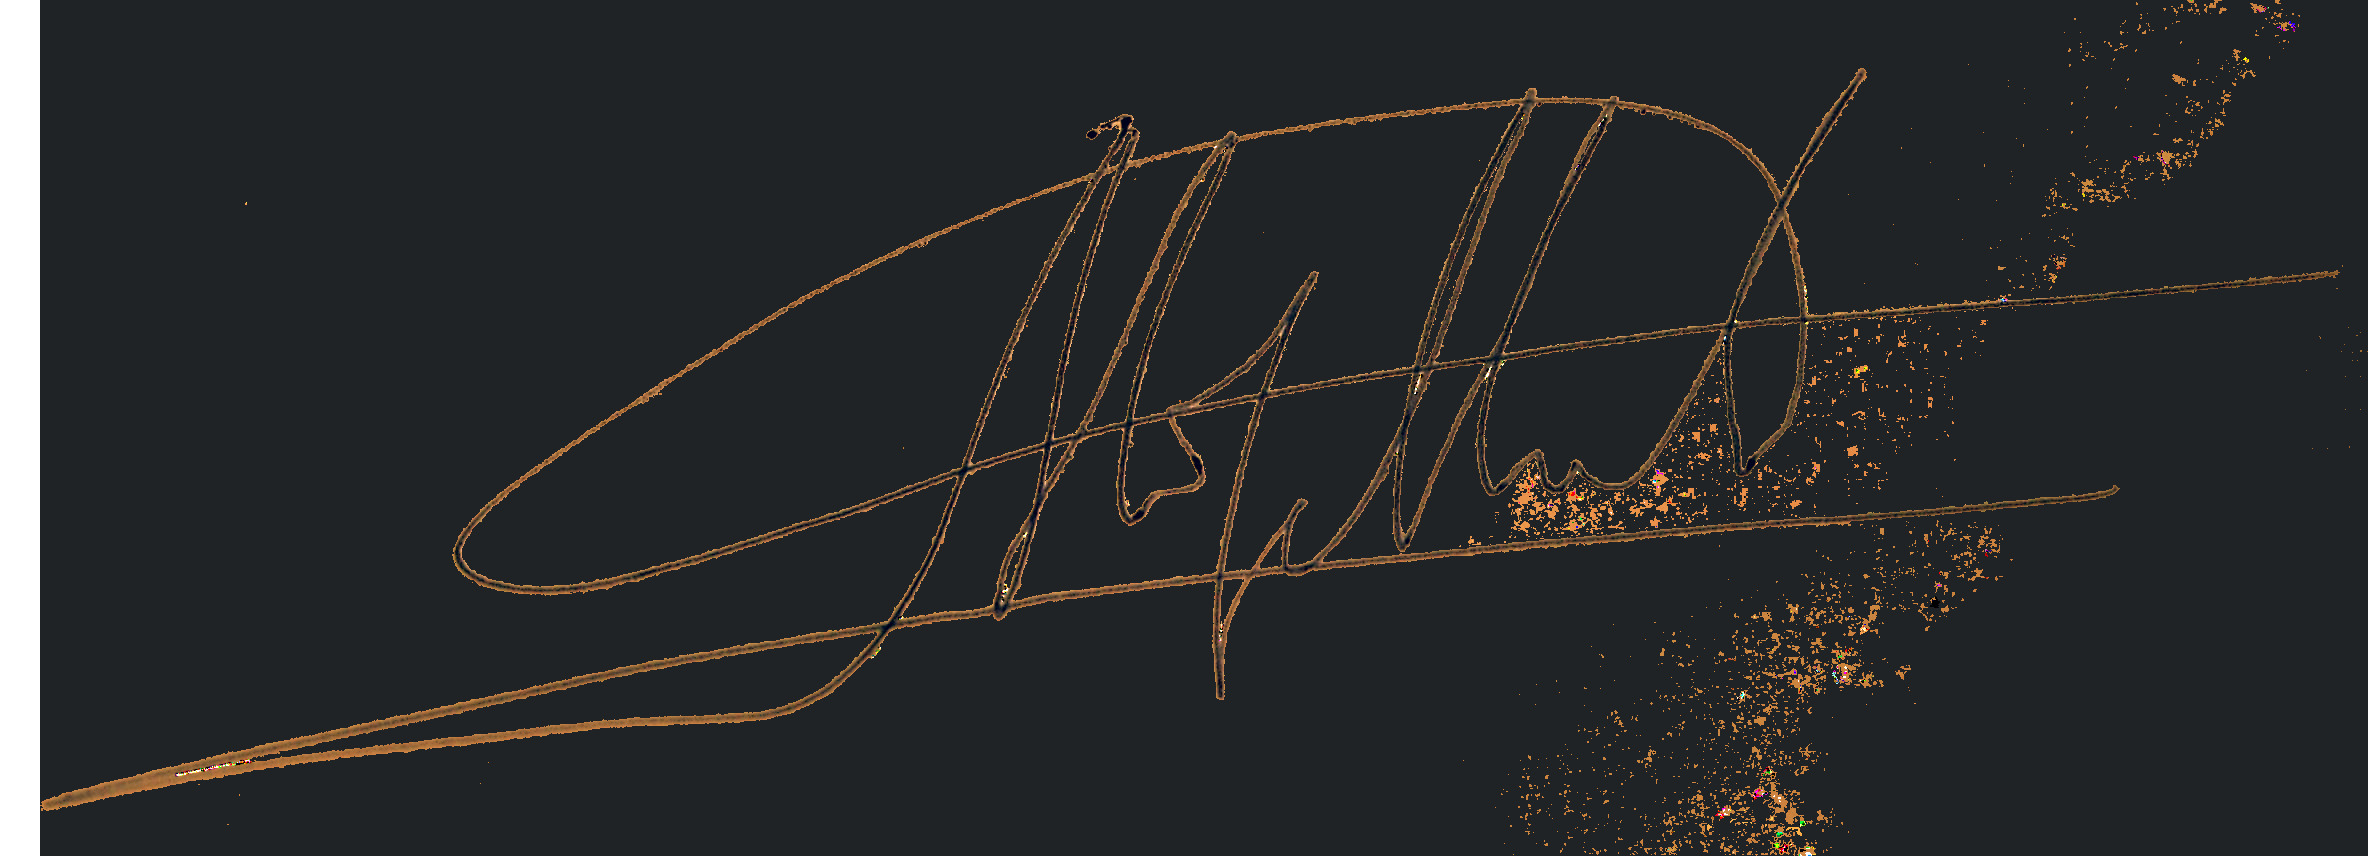
Signature of: arsenio lope huerta